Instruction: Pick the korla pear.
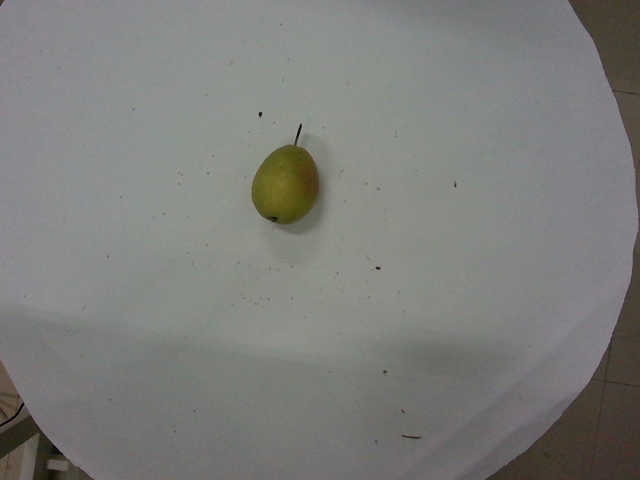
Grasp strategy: vertical